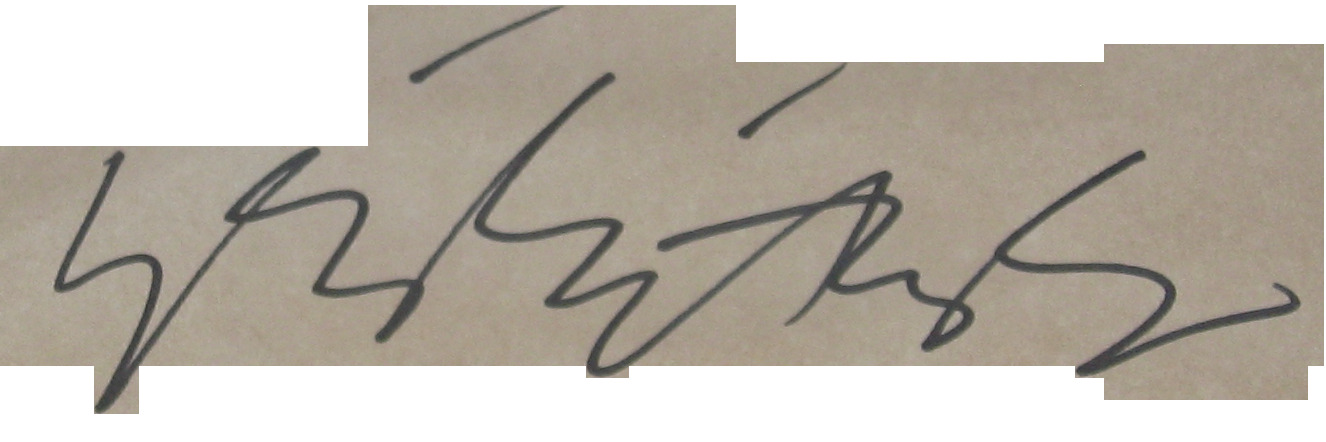
Signature of: didi petet